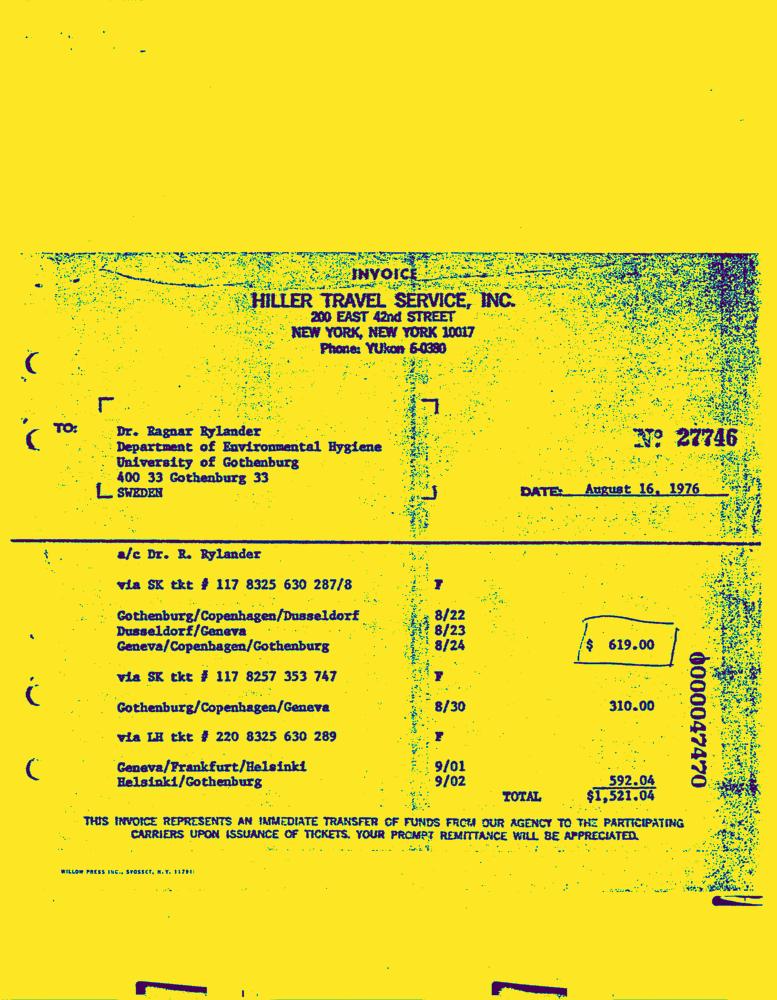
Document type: Invoice-Doc